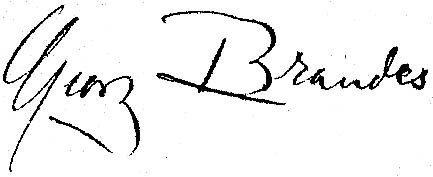
Signature of: georg brandes